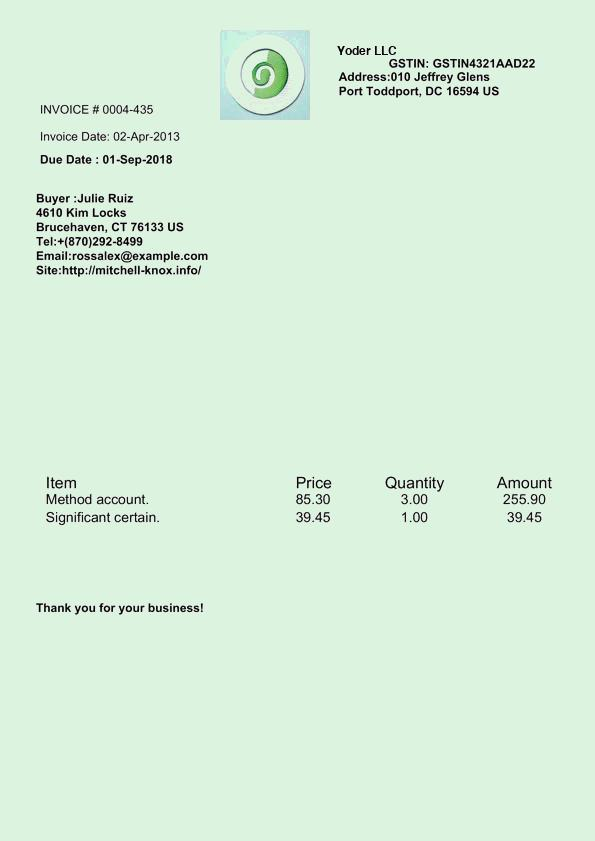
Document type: Invoice